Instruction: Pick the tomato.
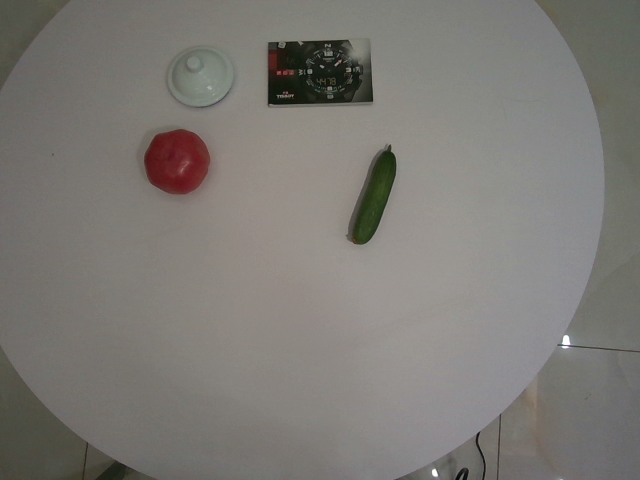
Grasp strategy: vertical